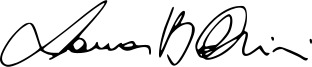
Signature of: laura boldrini